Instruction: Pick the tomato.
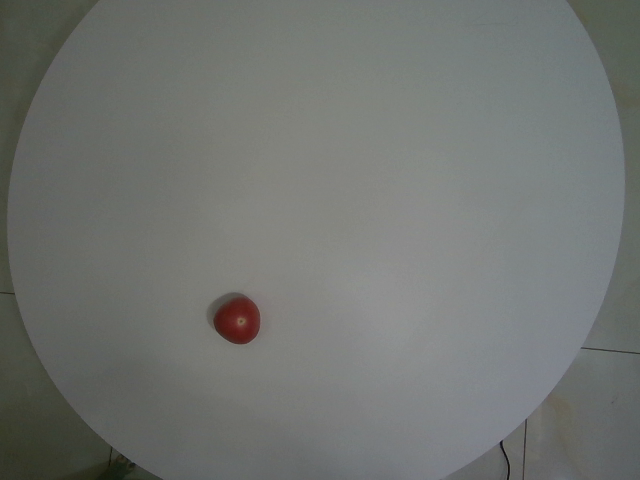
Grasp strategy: vertical